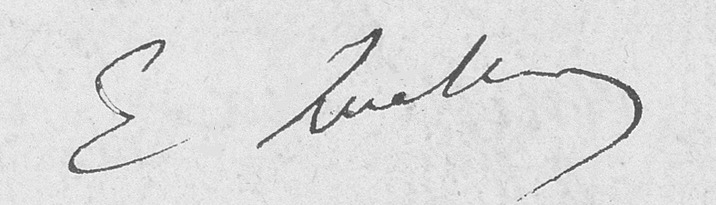
Signature of: édouard lockroy